Question: What is the suspected problem?
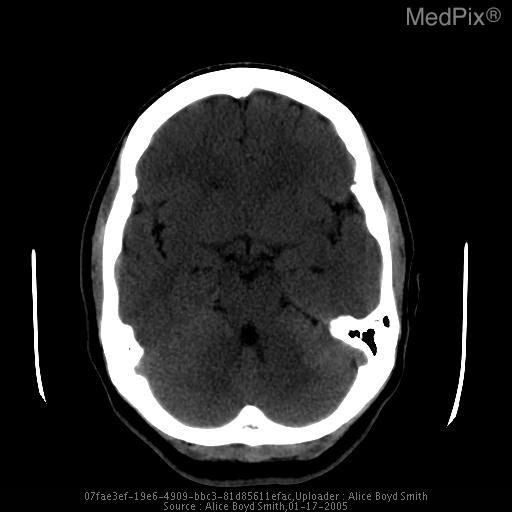
Answer: The findings suggest On non-contrast CT of the head a hyperdense mass was seen in the left CPA angle.  On MRI the mass was confirmed to be extraaxial and enhanced avidly.. Non-contrast CT of the head demonstrates a slightly hyperdense mass in the left cerebellopontine angle.. The patient might have a history of 31 year old female with chronic headaches..